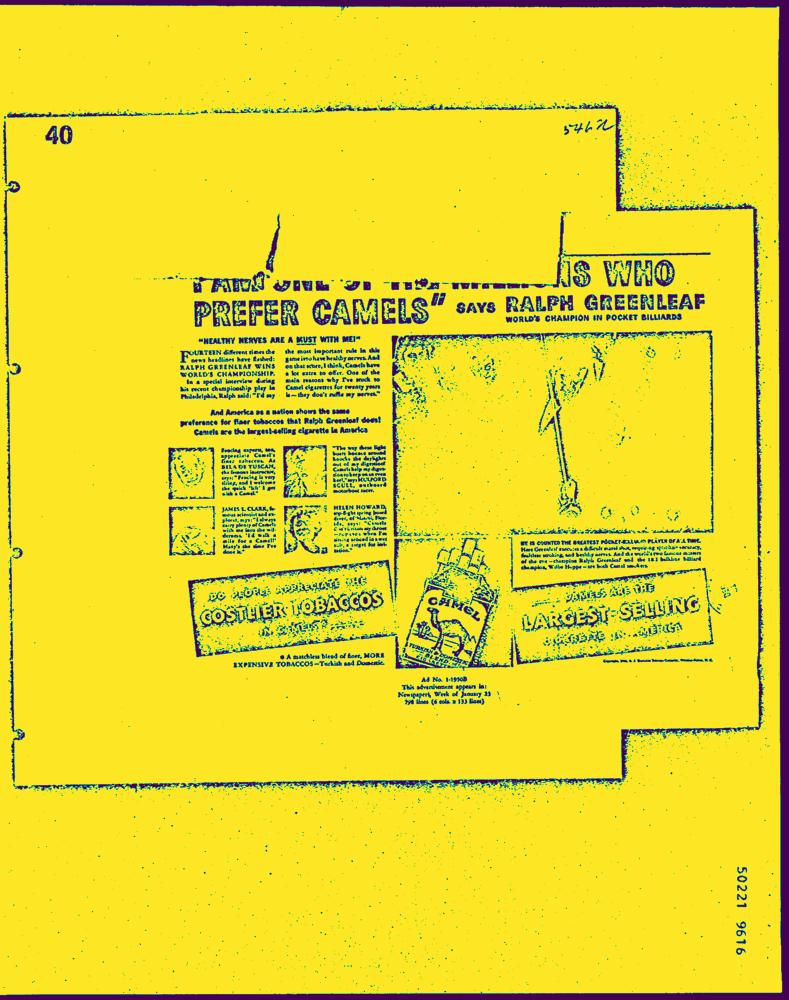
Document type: AD